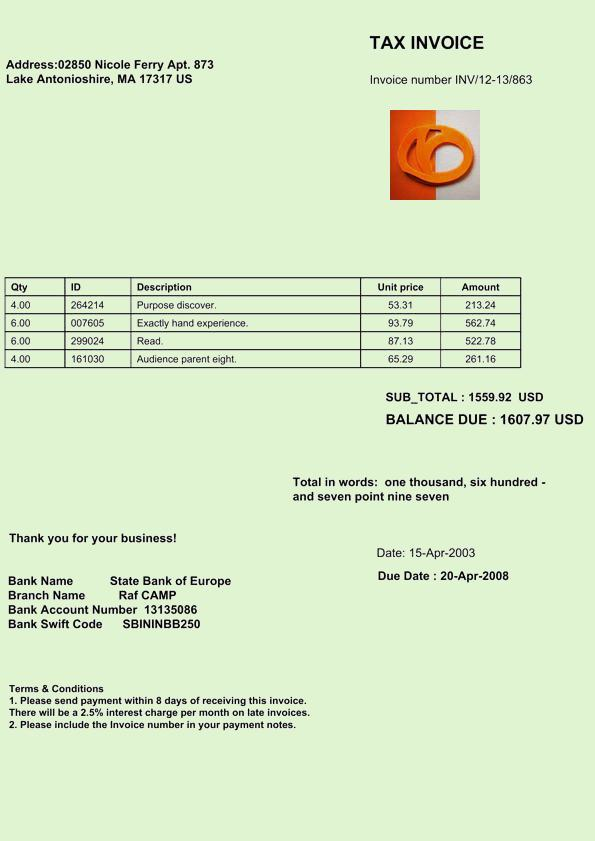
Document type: Invoice